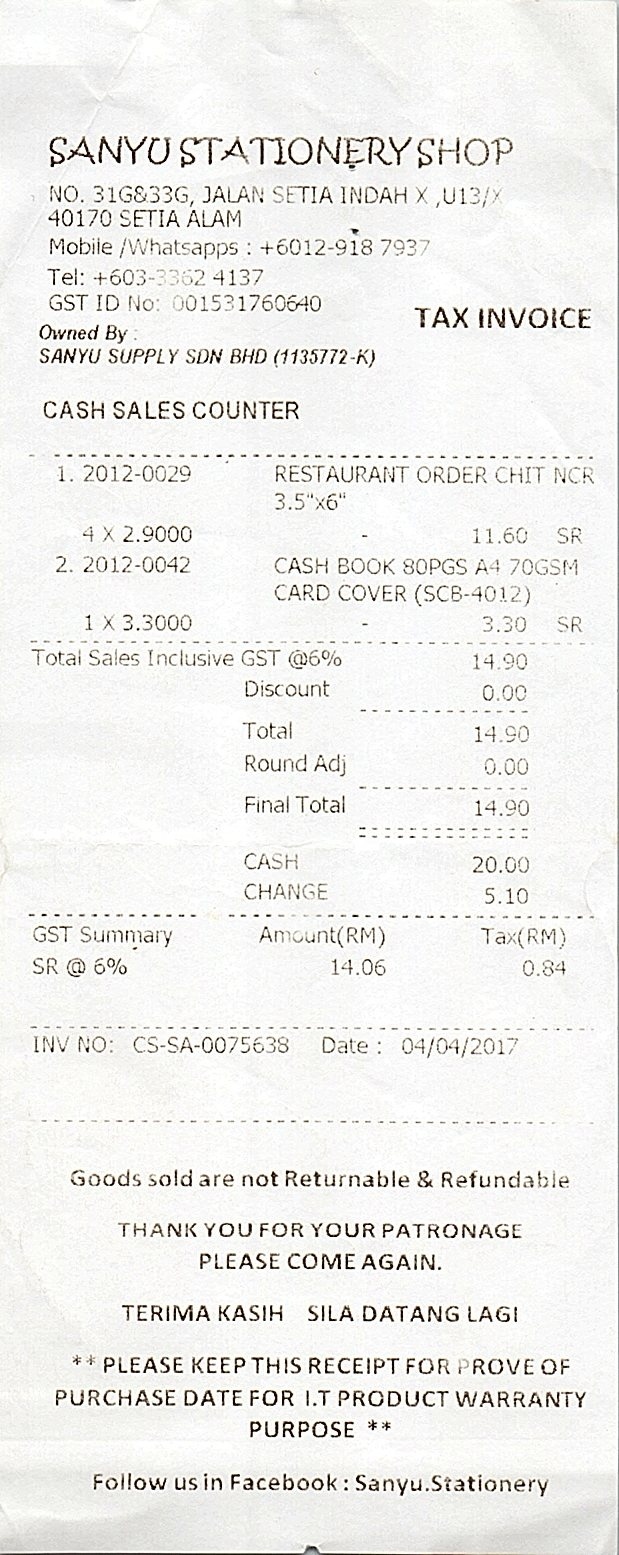
SANYU STATIONERY SHOP
NO. 31G&33G, JALAN SETIA INDAH X ,U13/X
40170 SETIA ALAM
MOBILE /WHATSAPPS : +6012-918 7937
TEL: +603-3362 4137
GST ID NO: 001531760640
TAX INVOICE
OWNED BY :
SANYU SUPPLY SDN BHD (1135772-K)
CASH SALES COUNTER
1. 2012-0029
4 X 2.9000
2. 2012-0042
1 X 3.3000
RESTAURANT ORDER CHIT NCR
3.5"X6"
11.60
SR
CASH BOOK 80PGS A4 70GSM
CARD COVER (SCB-4012)
3.30
SR
TOTAL SALES INCLUSIVE GST @6%
DISCOUNT
TOTAL
ROUND ADJ
FINAL TOTAL
14.90
0.00
14.90
0.00
14.90
CASH
CHANGE
20.00
5.10
GST SUMMARY
AMOUNT(RM)
TAX(RM)
SR @ 6%
14.06
0.84
INV NO: CS-SA-0075638
DATE : 04/04/2017
GOODS SOLD ARE NOT RETURNABLE & REFUNDABLE
THANK YOU FOR YOUR PATRONAGE
PLEASE COME AGAIN.
TERIMA KASIH SILA DATANG LAGI
** PLEASE KEEP THIS RECEIPT FOR PROVE OF
PURCHASE DATE FOR I.T PRODUCT WARRANTY
PURPOSE **
FOLLOW US IN FACEBOOK : SANYU.STATIONERY